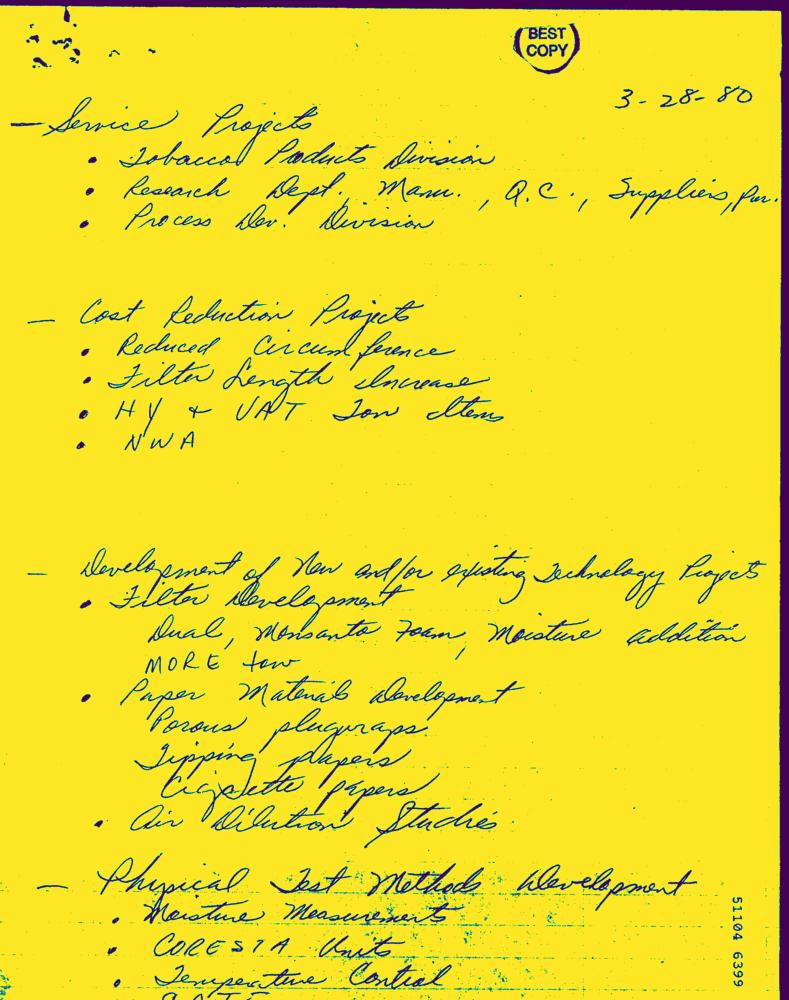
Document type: Hand-Written